Question: What is the main concern?
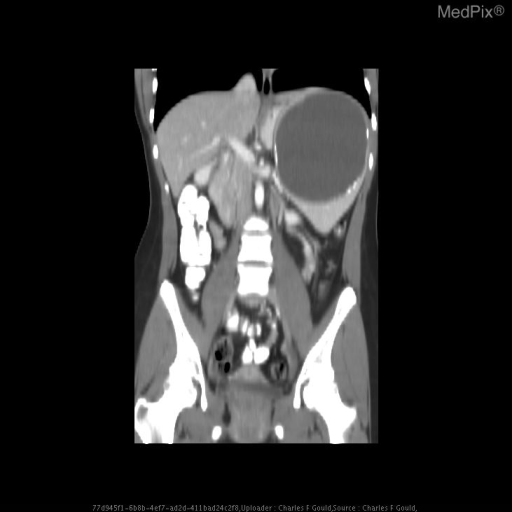
Answer: The findings suggest PA and lateral chest radiograph: Vague airspace opacity within the left lung base, which partially silhouettes the left heart border near the apex, representing lingular pneumonia.  Additionally, there is an ovoid soft-tissue density with peripheral calcifications seen occupying the left upper quadrant that measures 15.8cm X 12.4cm X 12.9cm, likely representing a calcified splenic cyst.

CT abdomen/pelvis:  Confirms a large cyst within in the spleen with a thin calcified rim.  The spleen is enlarged secondary to cyst.  The pancreas and stomach are displaced to the right.  The colon is displaced inferiorly.  The left kidney is slightly compressed.. Confirms a large cyst within in the spleen with a thin calcified rim.  The spleen is enlarged secondary to cyst.  The pancreas and stomach are displaced to the right.  The colon is displaced inferiorly.  The left kidney is slightly compressed.. The patient might have a history of 31 y.o. woman with 6 weeks of cough..